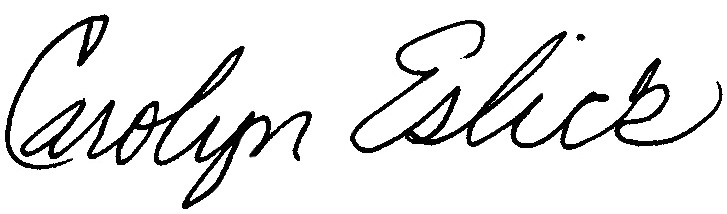
Signature of: carolyn eslick